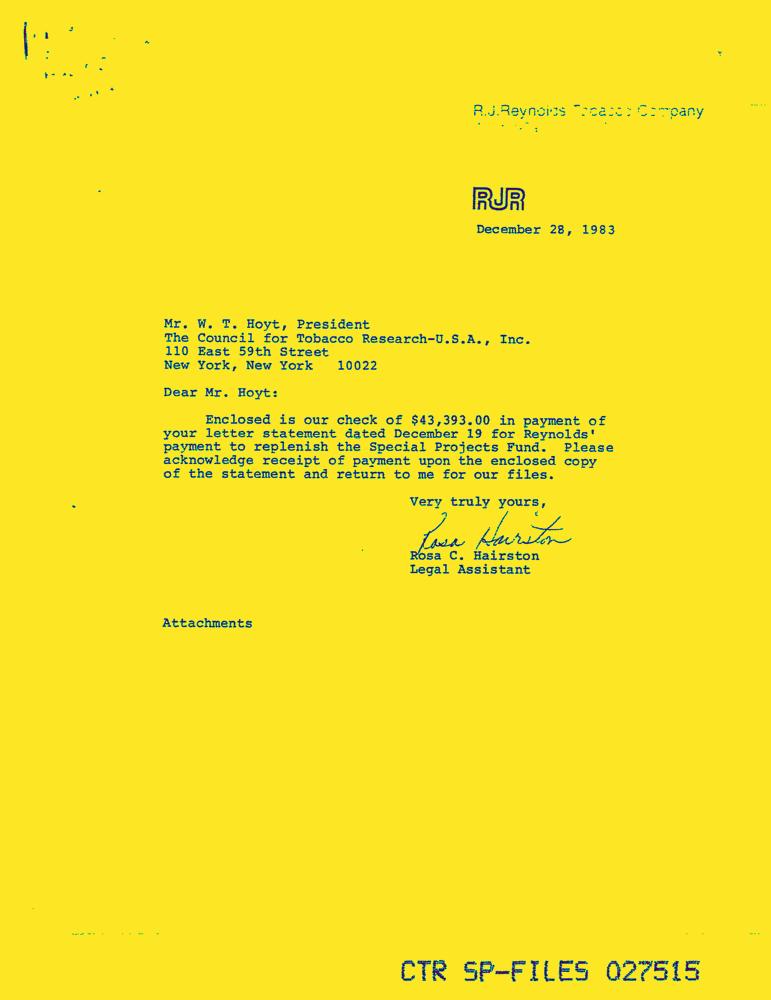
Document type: Letter-Doc